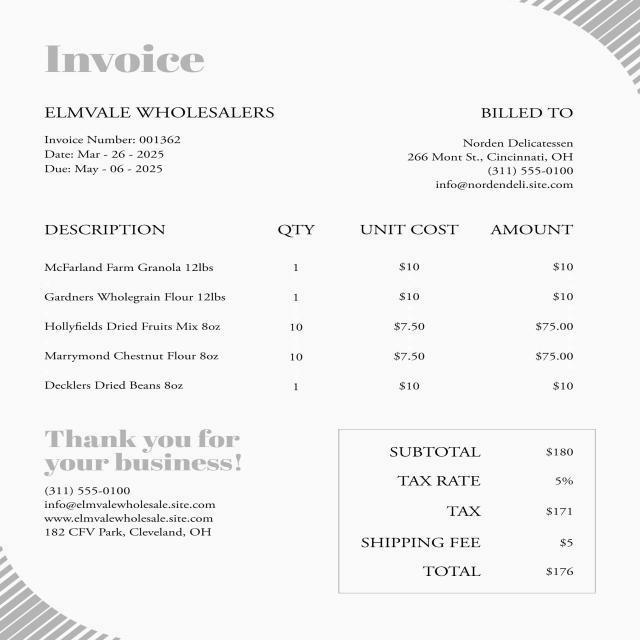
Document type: Invoice